Question: Which state is mentioned in the document?
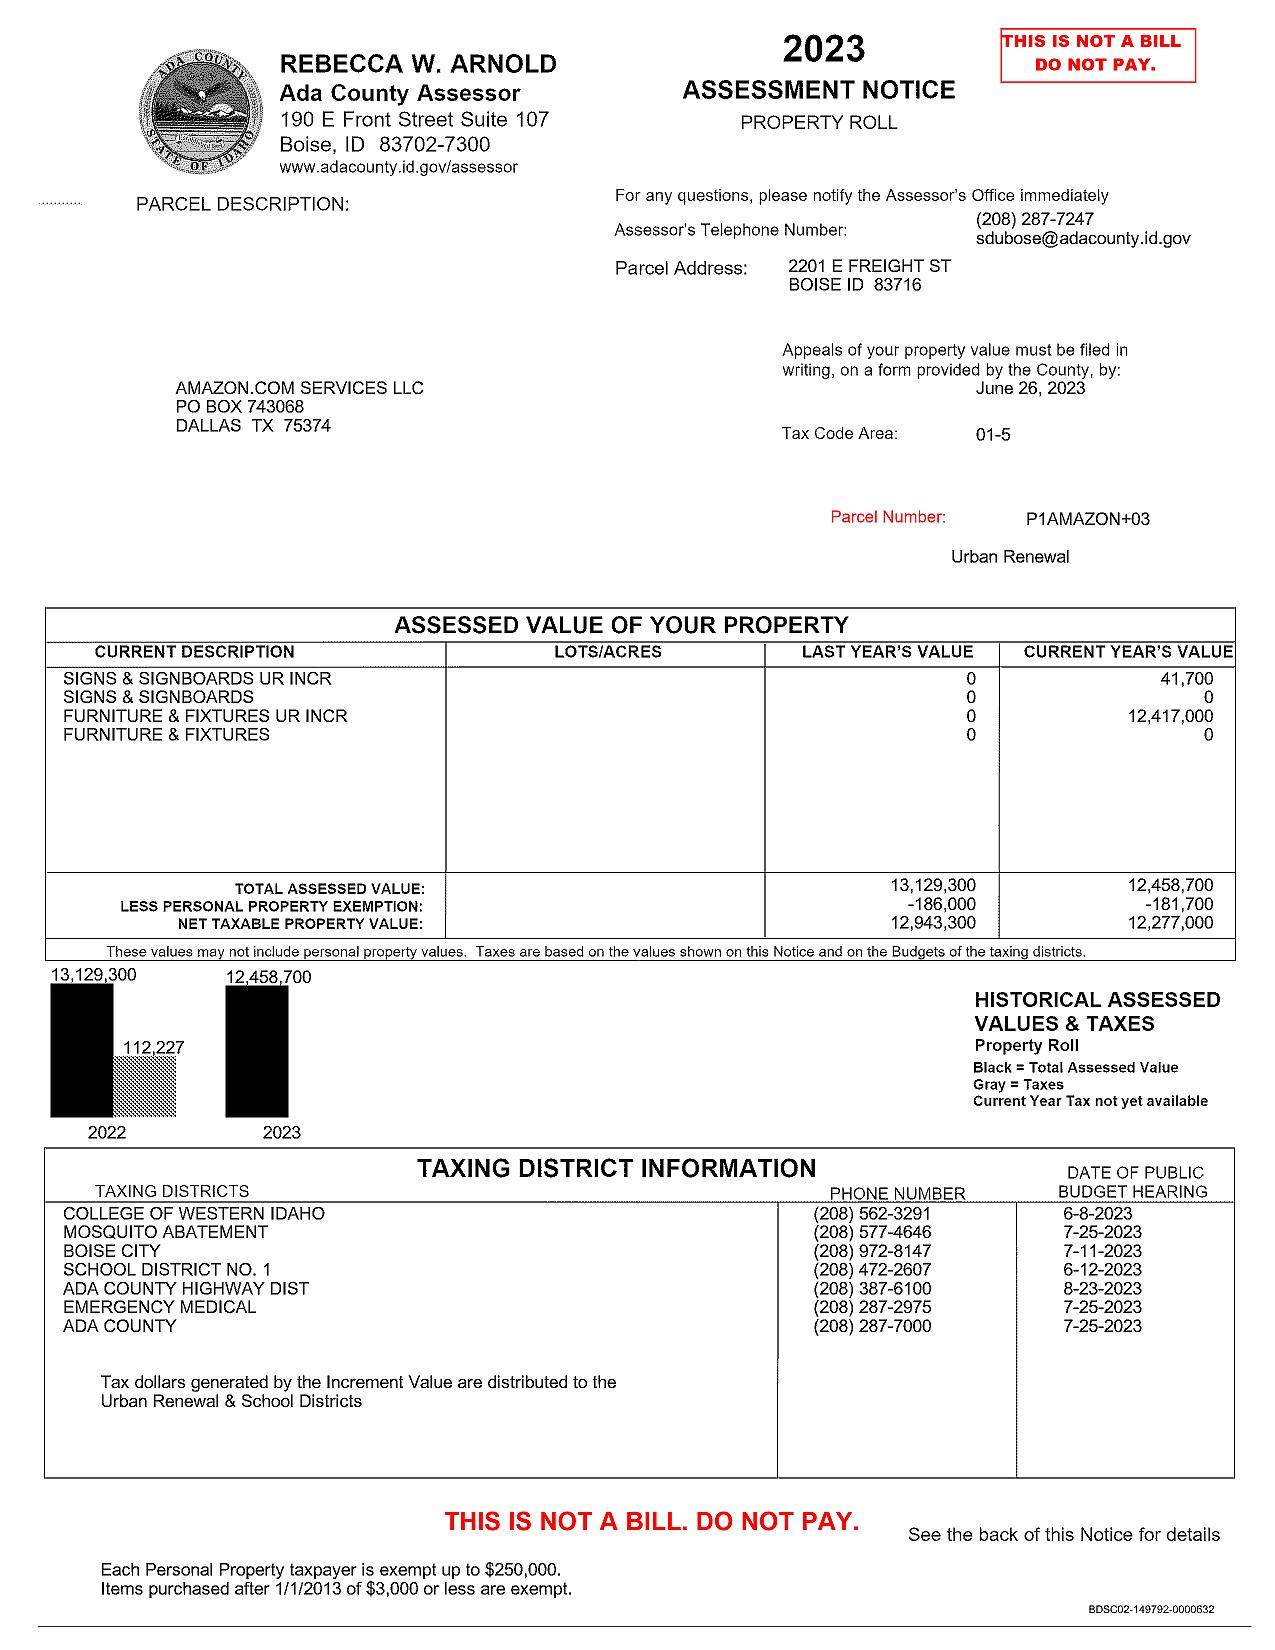
Answer: "ID"